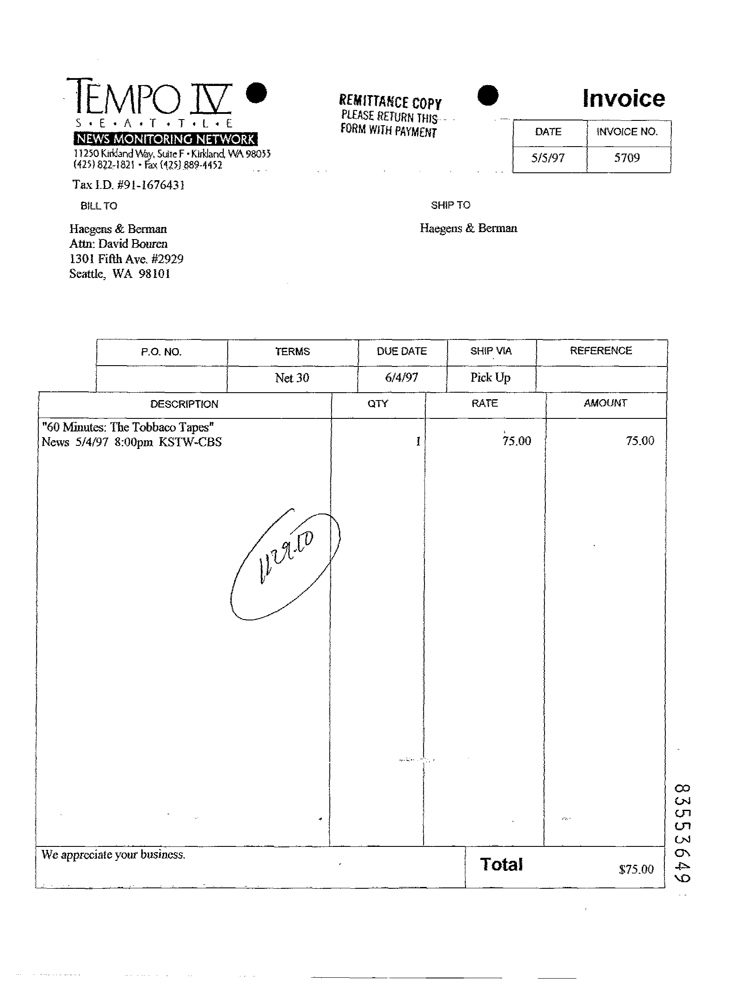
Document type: Invoice